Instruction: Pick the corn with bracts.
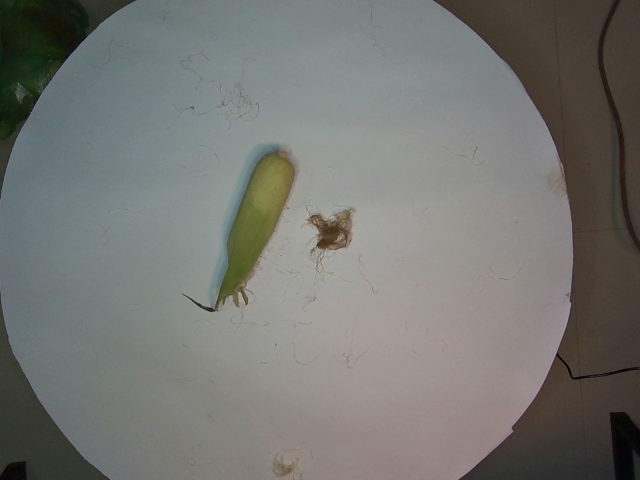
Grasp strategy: vertical